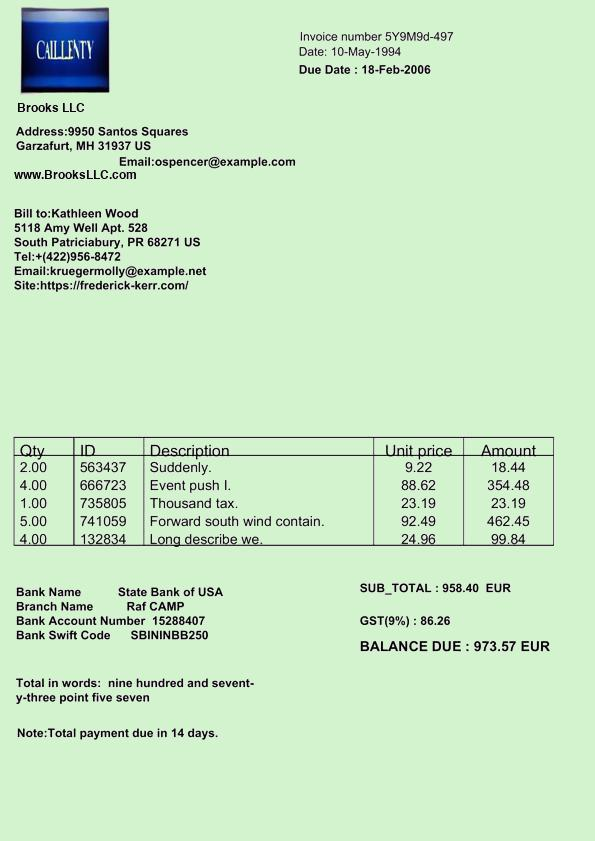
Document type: Invoice